Question: What could the diagnosis suggest?
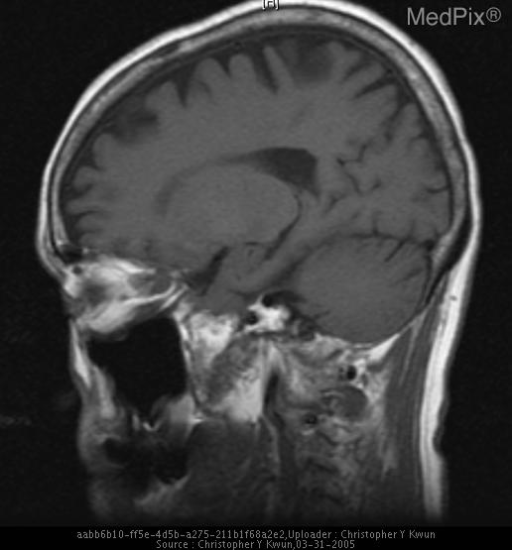
Answer: The possible diagnosis includes 1. Optic nerve sheath meningioma.
2. Neurofibroma.
3. Cavernous hemangioma.
4. Intraconal hematoma..